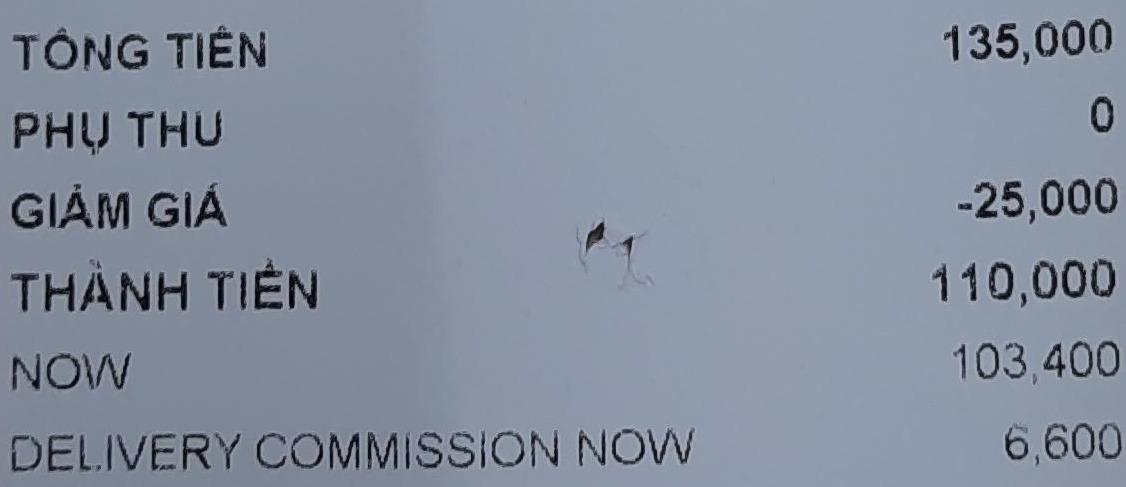
TỔNG TIỀN 135,000
PHỤ THU 0
GIẢM GIÁ -25,000
THÀNH TIỀN 110,000
NOW 103,400
DELIVERY COMMISSION NOW 6,600